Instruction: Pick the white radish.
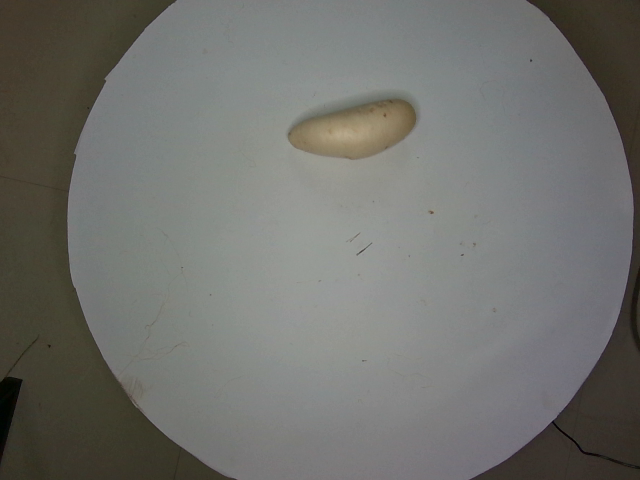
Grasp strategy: vertical